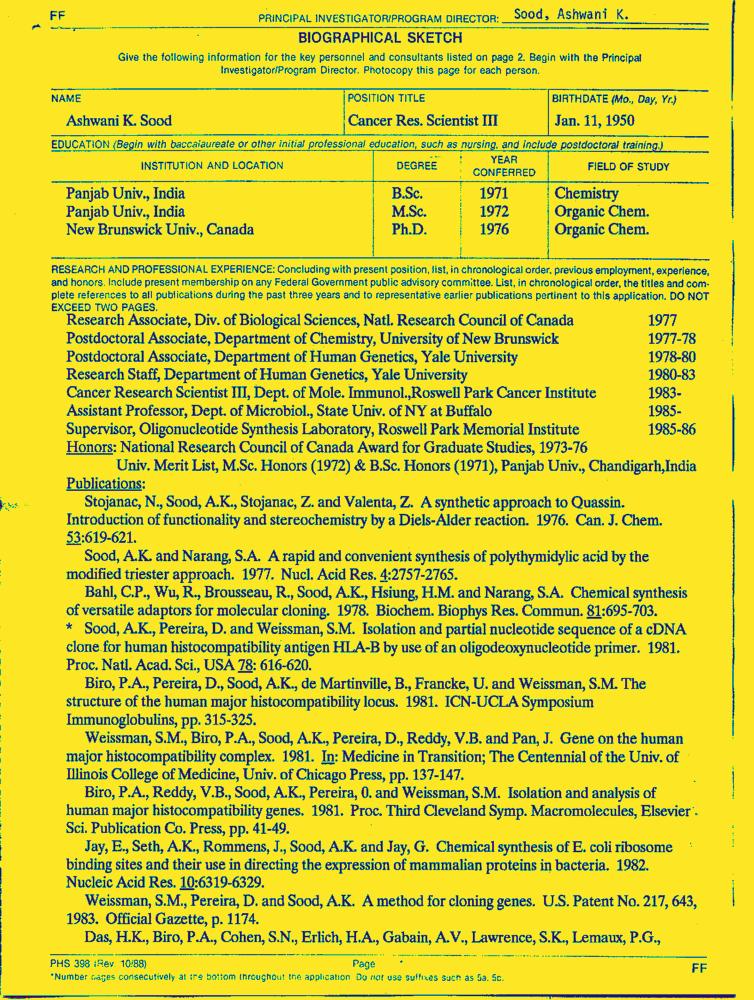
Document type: Resume-Doc